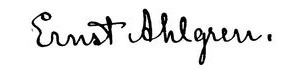
Signature of: victoria benedictsson